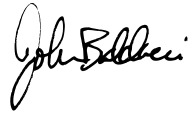
Signature of: john baldacci